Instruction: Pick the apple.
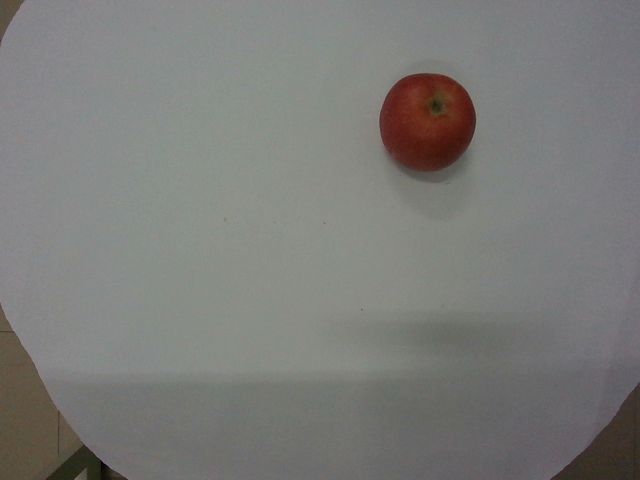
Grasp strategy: vertical